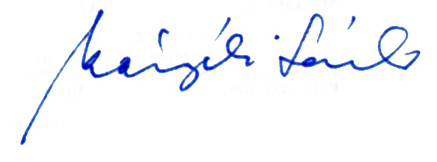
Signature of: sándor kányádi